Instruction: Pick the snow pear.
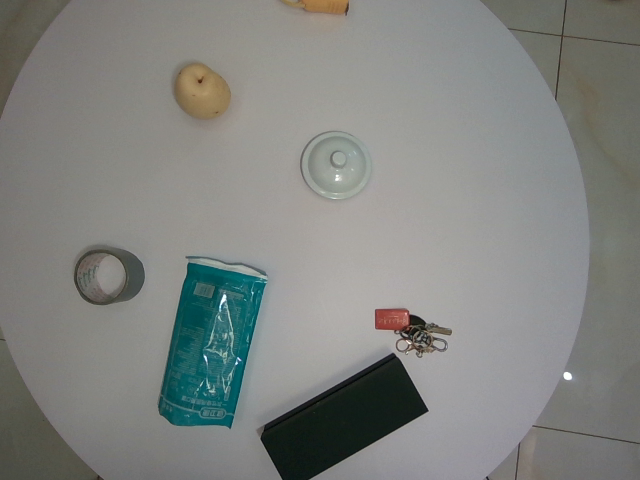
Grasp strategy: vertical